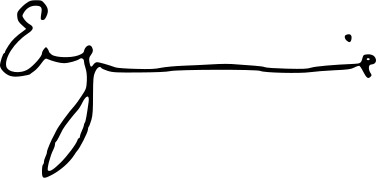
Signature of: princess eugenie of york